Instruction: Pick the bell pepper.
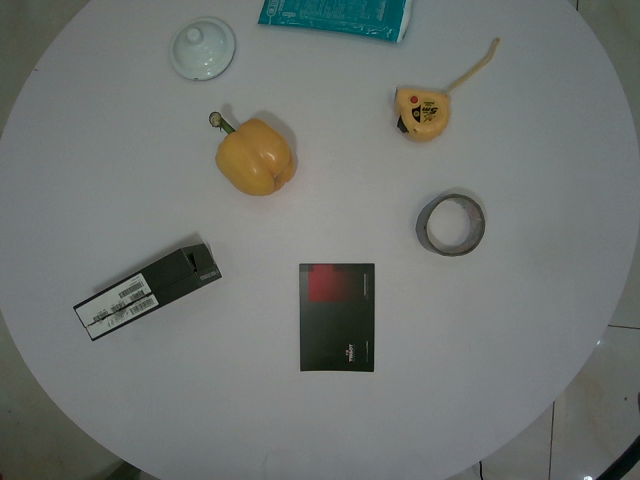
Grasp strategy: vertical